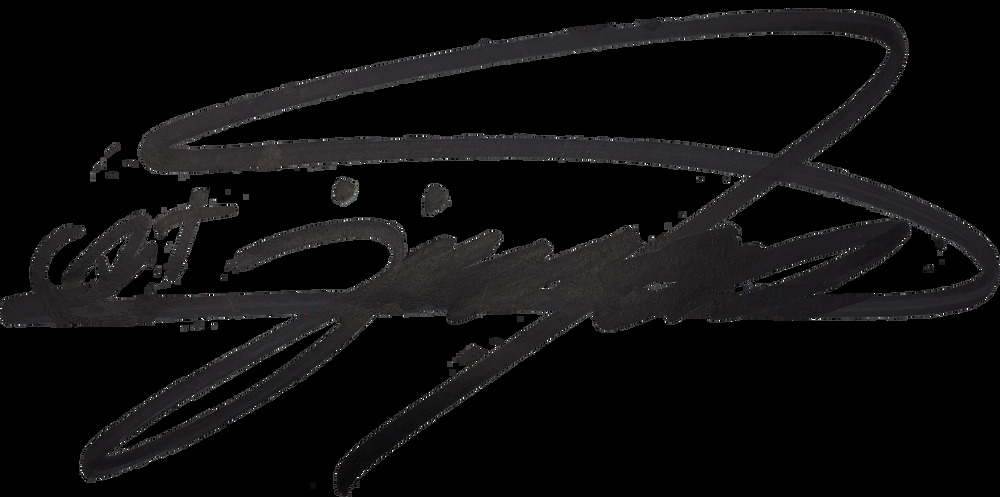
Signature of: seo ji won